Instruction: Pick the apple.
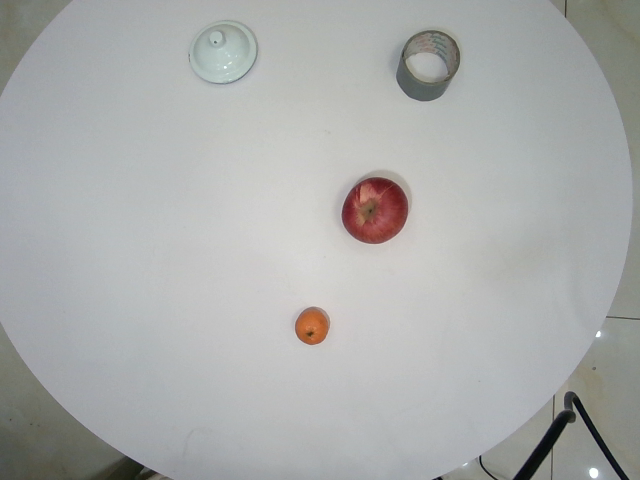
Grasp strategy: vertical